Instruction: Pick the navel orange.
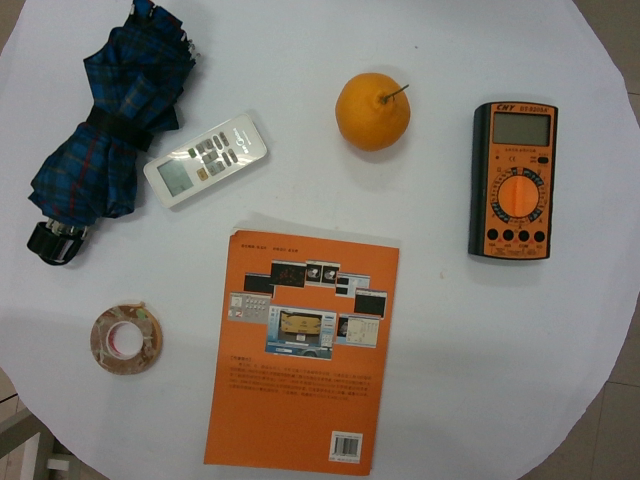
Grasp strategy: vertical